Question: What is the name of the tenant mentioned in the document?
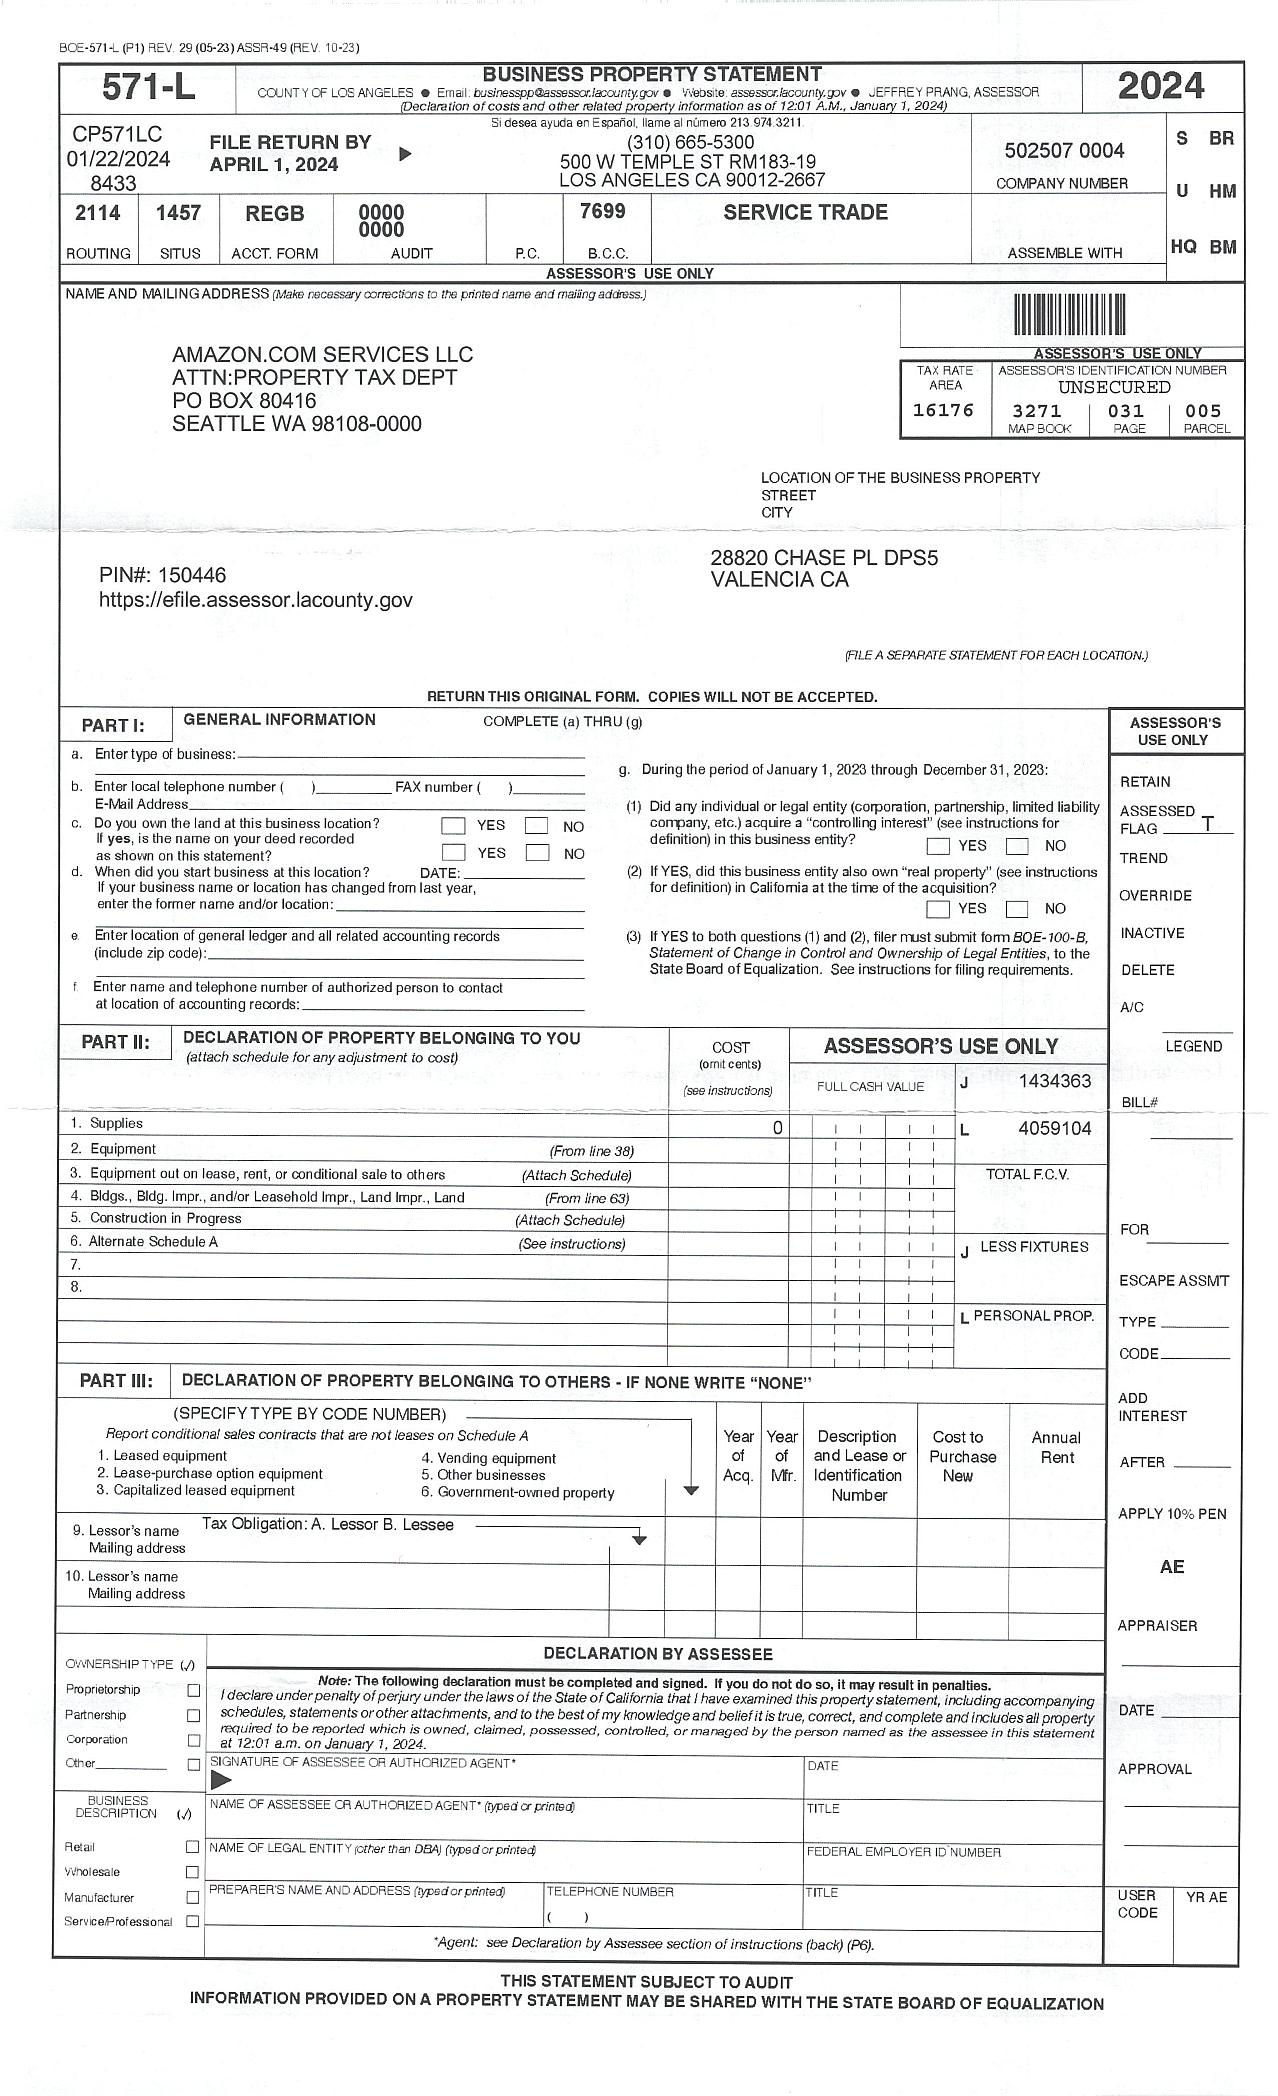
Answer: "AMAZON.COM SERVICES LLC"